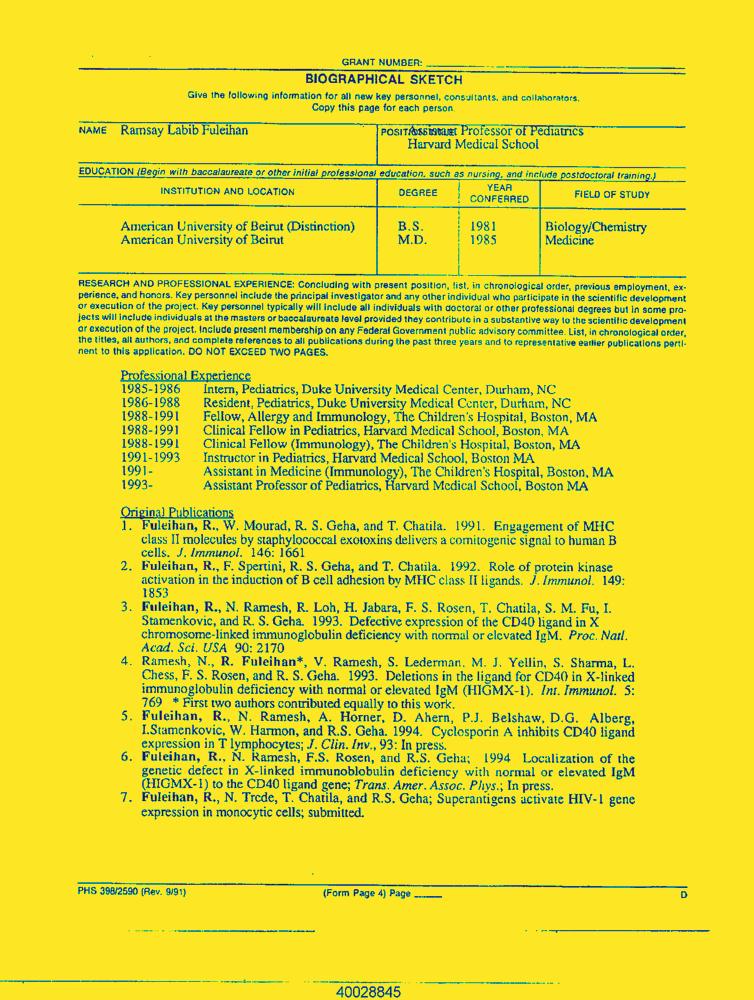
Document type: Resume-Doc